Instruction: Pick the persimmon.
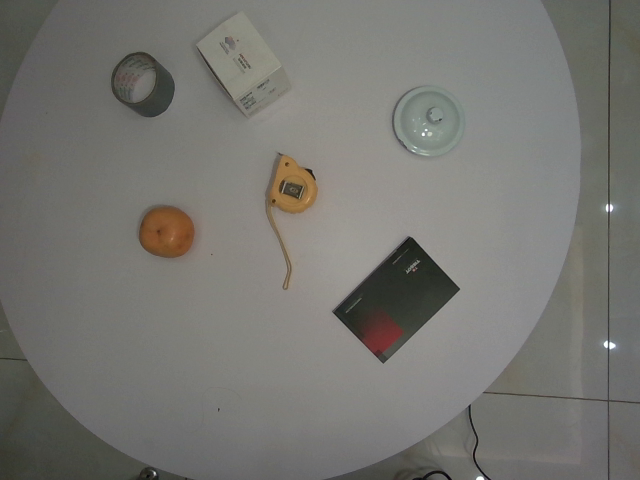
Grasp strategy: vertical